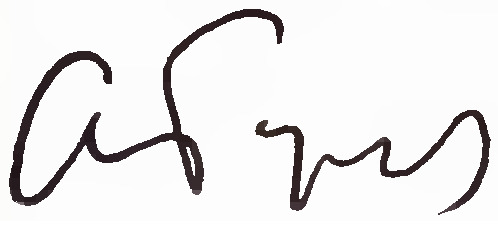
Signature of: andrey burov